Question: What is the total amount of taxes owed as per the document?
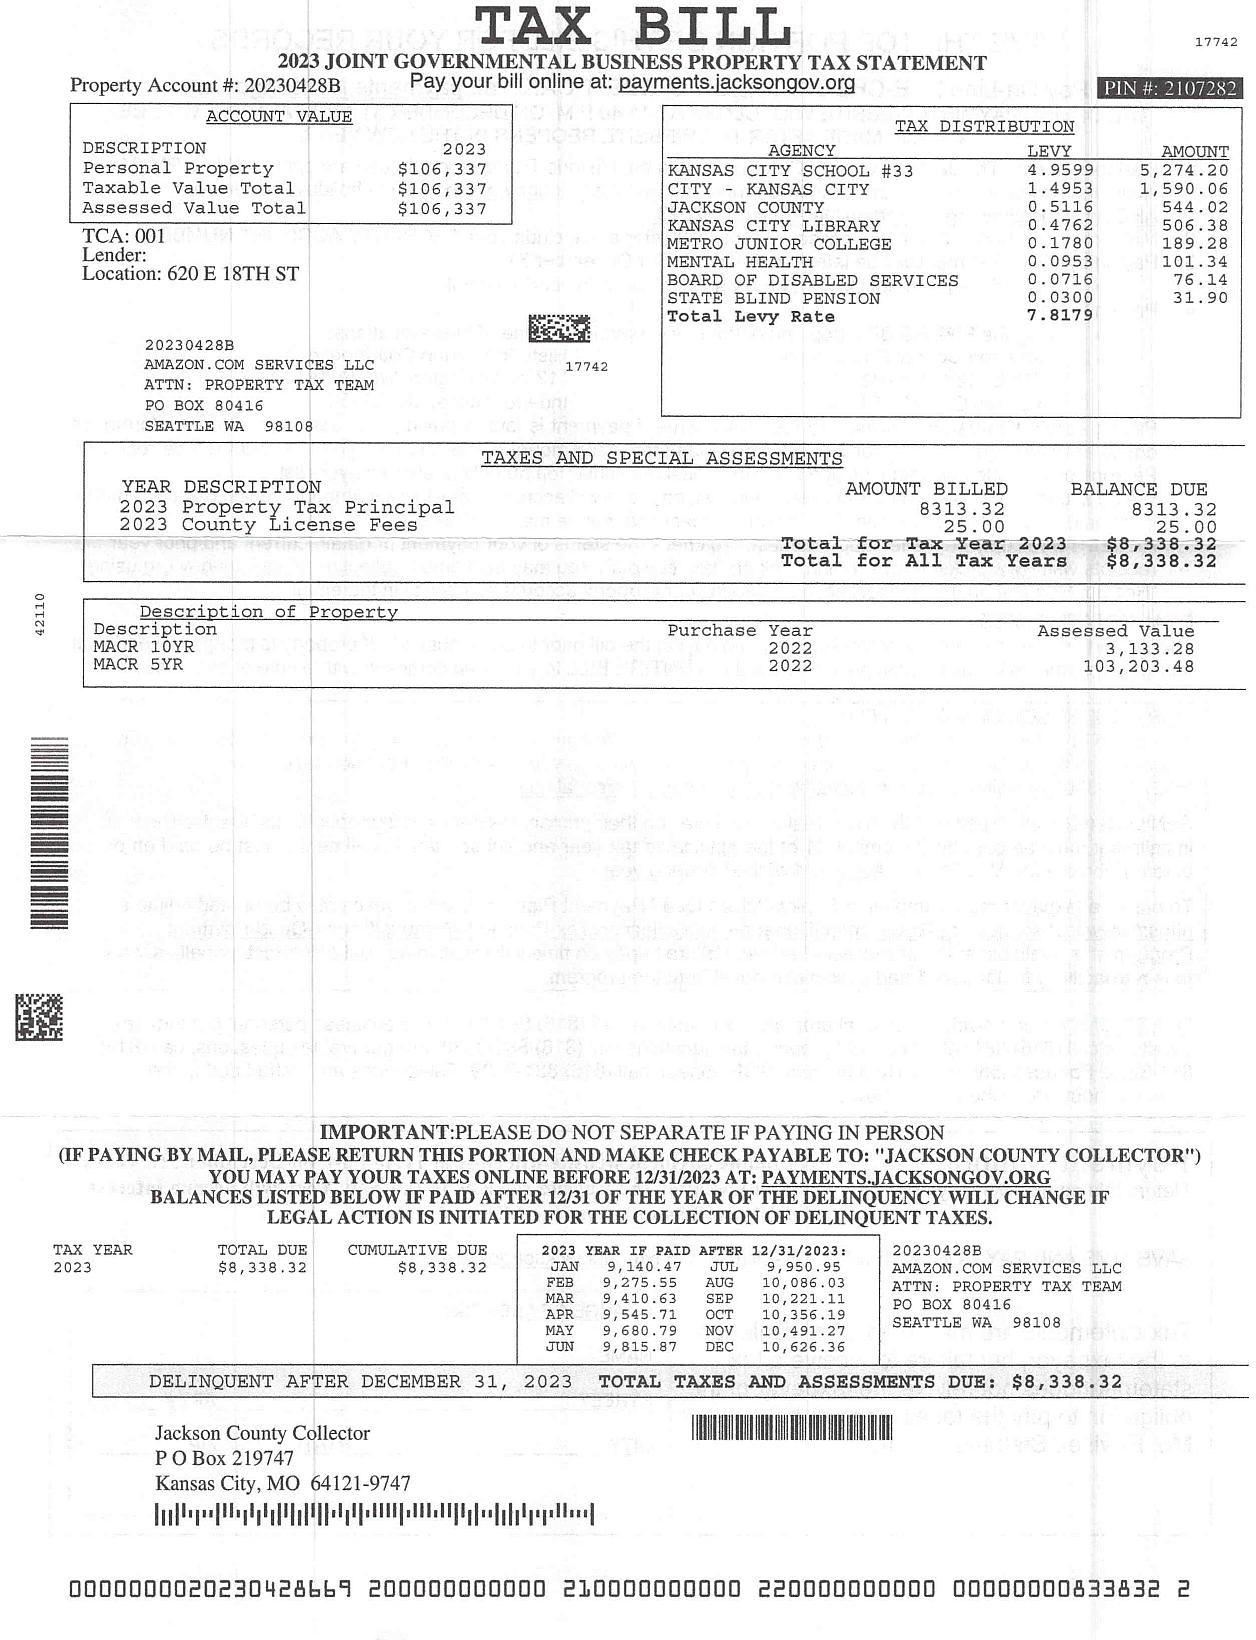
Answer: "8,338.32"